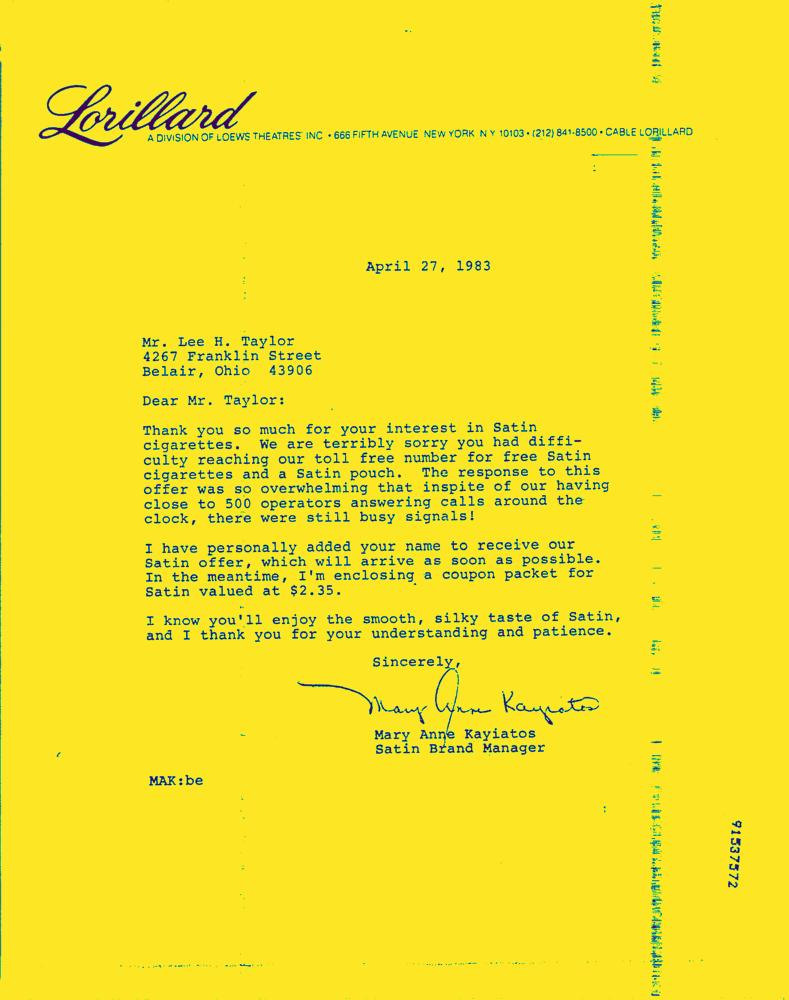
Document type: Letter-Doc